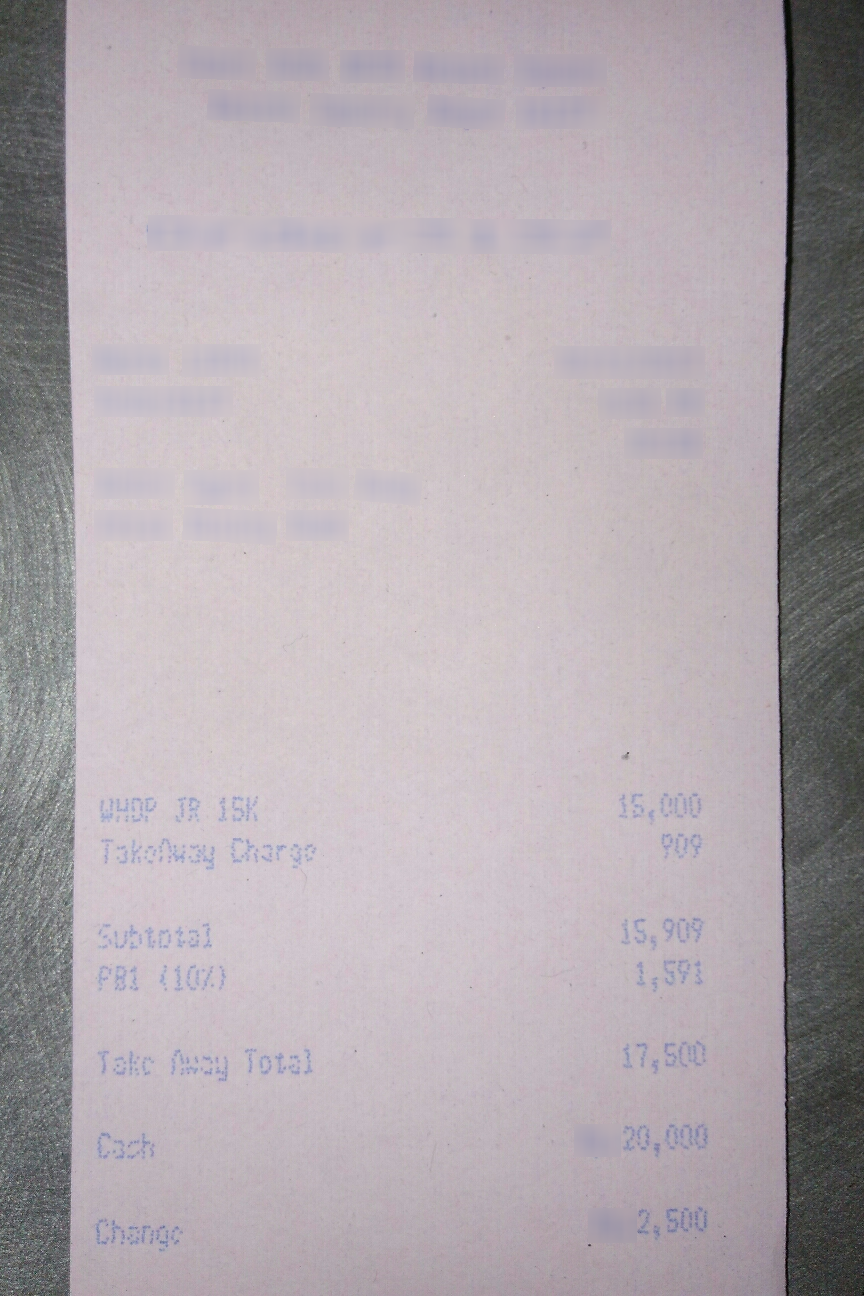
Number of items: 2
Subtotal: 15,909
Tax: 1,591
Total: 17,500
OCR text regions:
text: WHDP
text: JR
text: 15K
text: 15,000
text: TakeQuay
text: Charge
text: 909
text: Subtotal
text: 15,909
text: PB1
text: (10%)
text: 1,591
text: Take
text: Awoy
text: Total
text: 17,500
text: Cash
text: 20,000
text: Change
text: 2,500